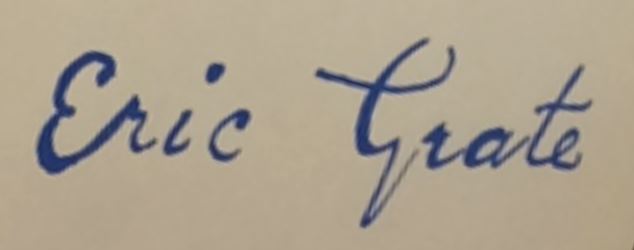
Signature of: eric grate